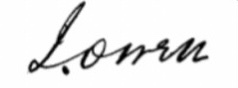
Signature of: jeremiah owen